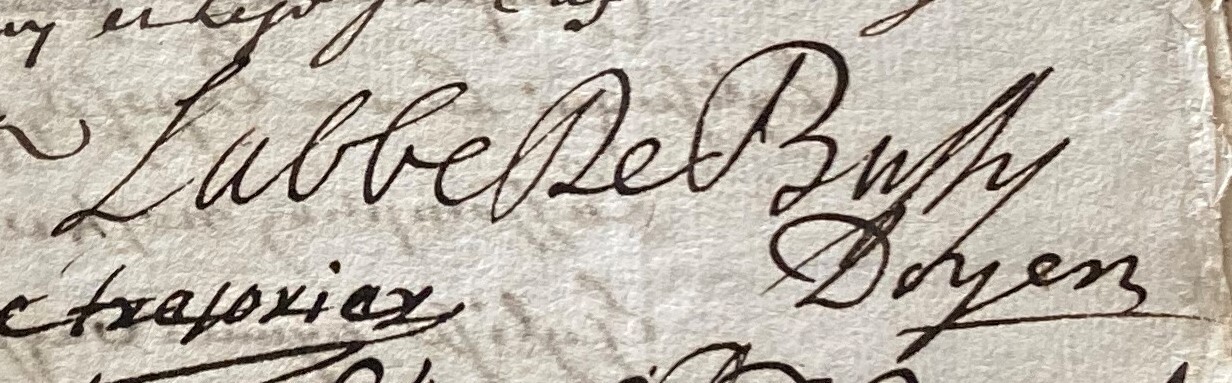
Signature of: michel celse roger de bussy rabutin